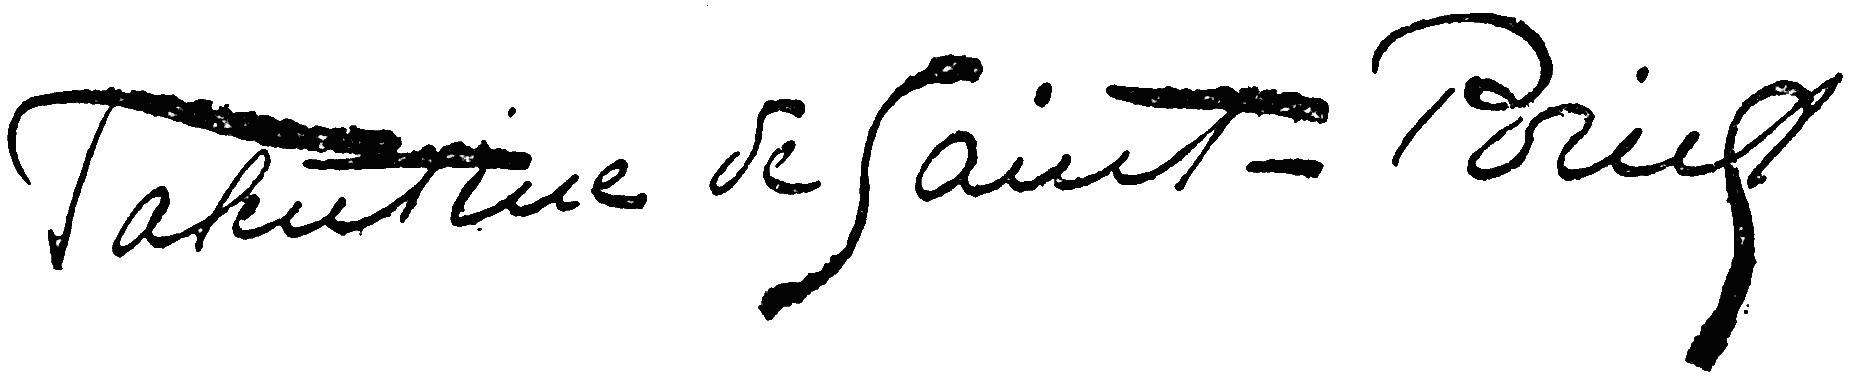
Signature of: valentine de saint point